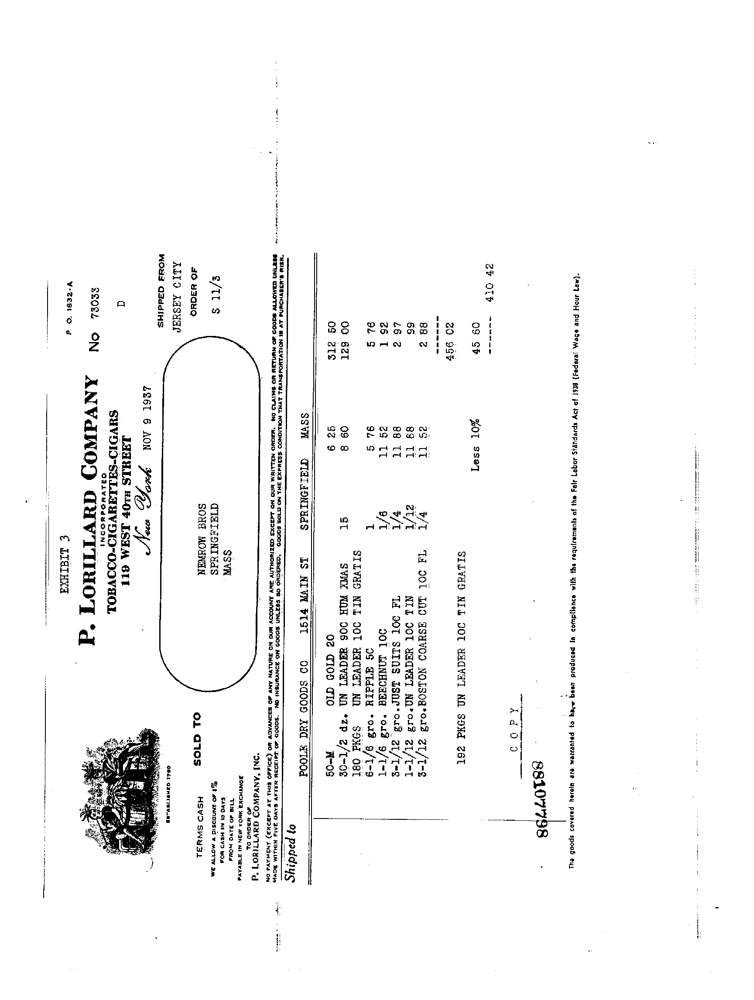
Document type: Invoice